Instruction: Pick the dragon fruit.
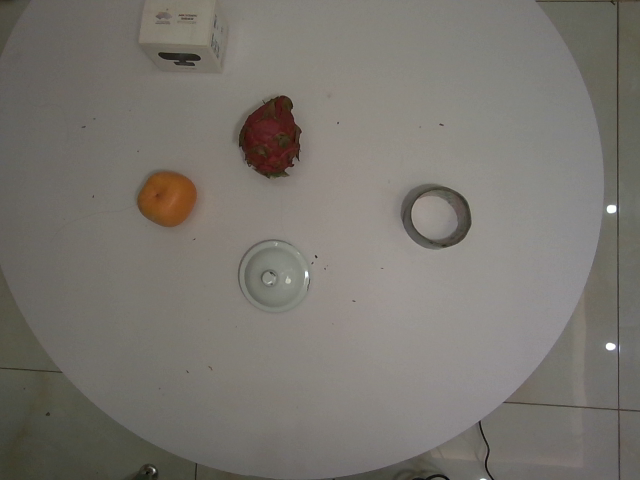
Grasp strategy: vertical